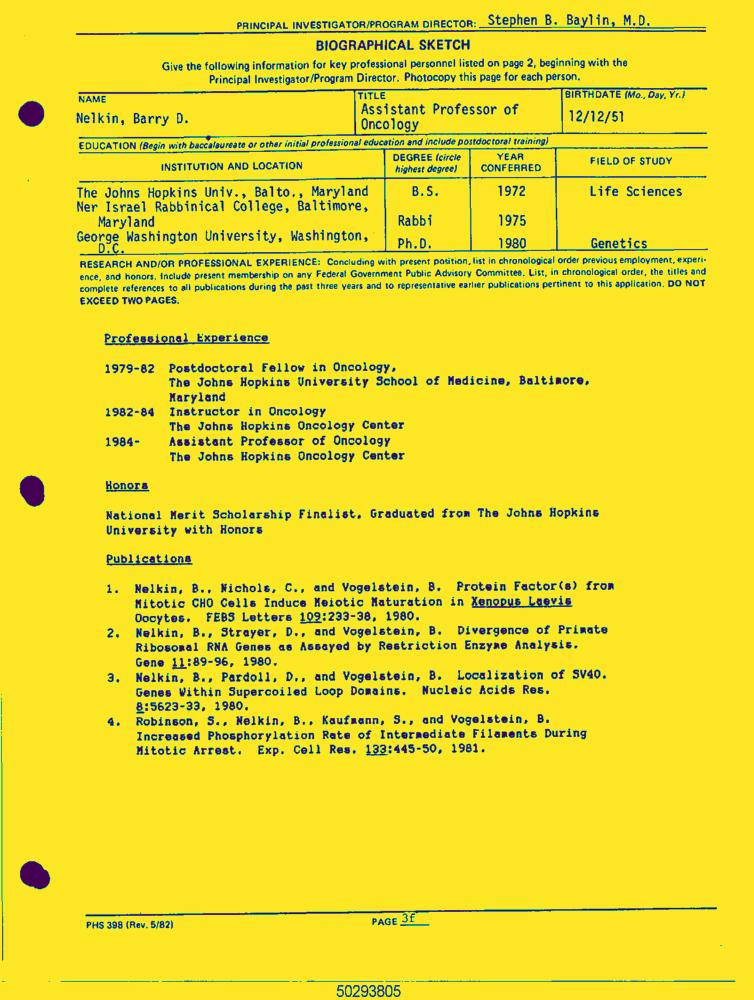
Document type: Resume-Doc